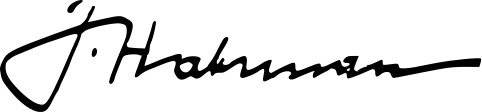
Signature of: gustav habrman